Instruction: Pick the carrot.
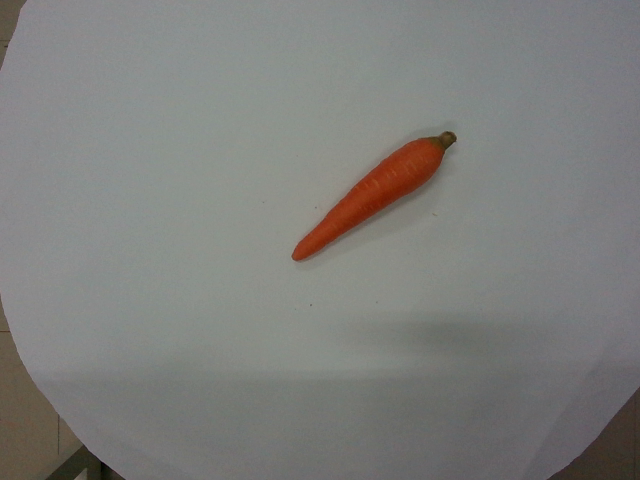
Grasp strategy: vertical